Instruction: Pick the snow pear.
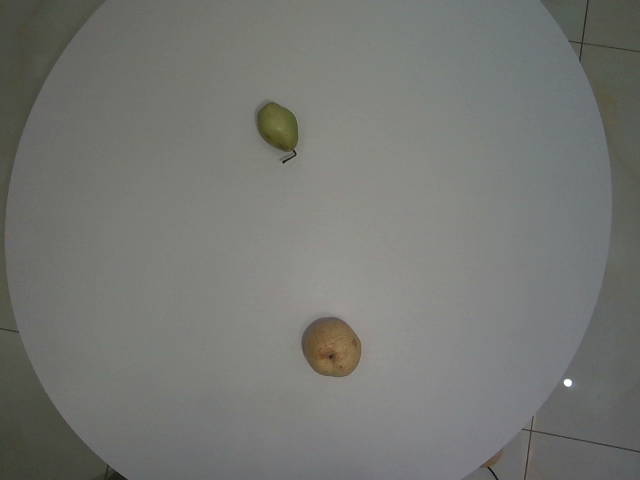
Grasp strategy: vertical